Question: Which state is mentioned in the document?
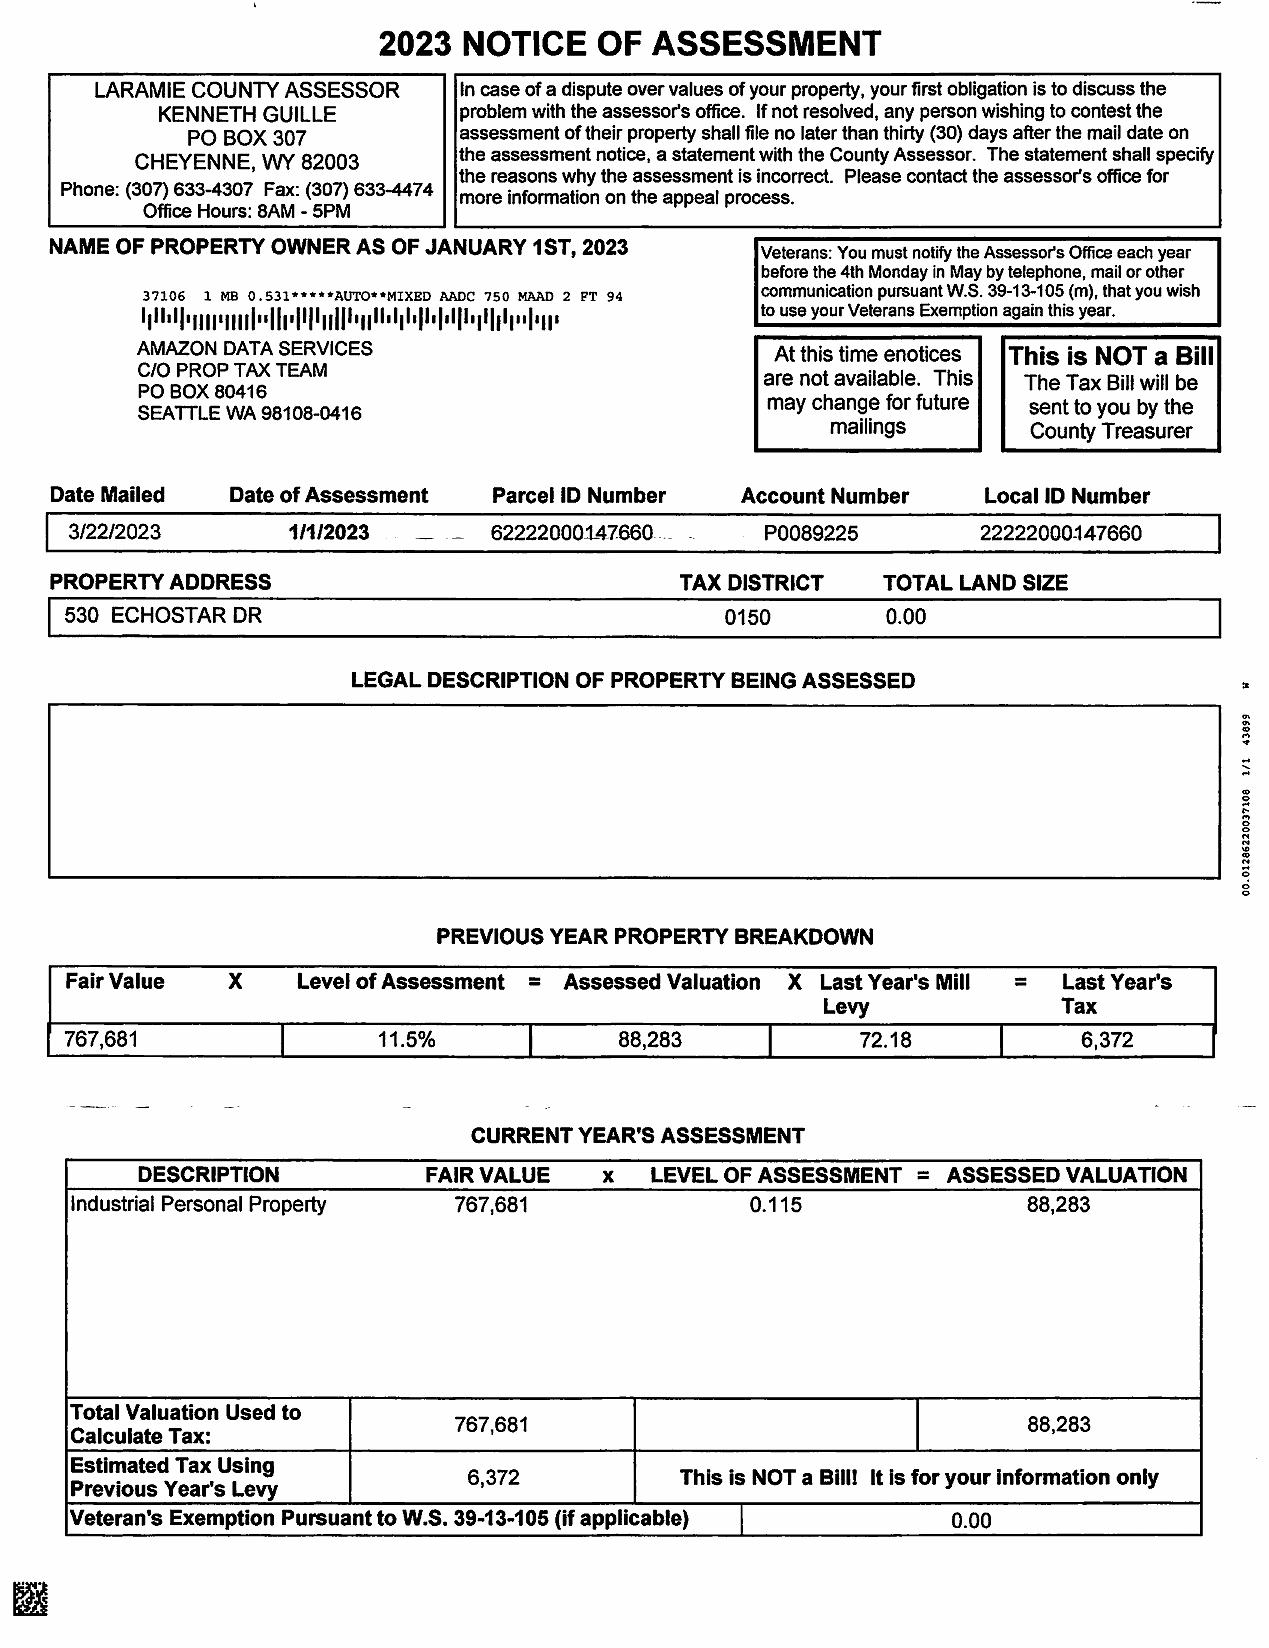
Answer: "WY"